Question: How is the property described in the document?
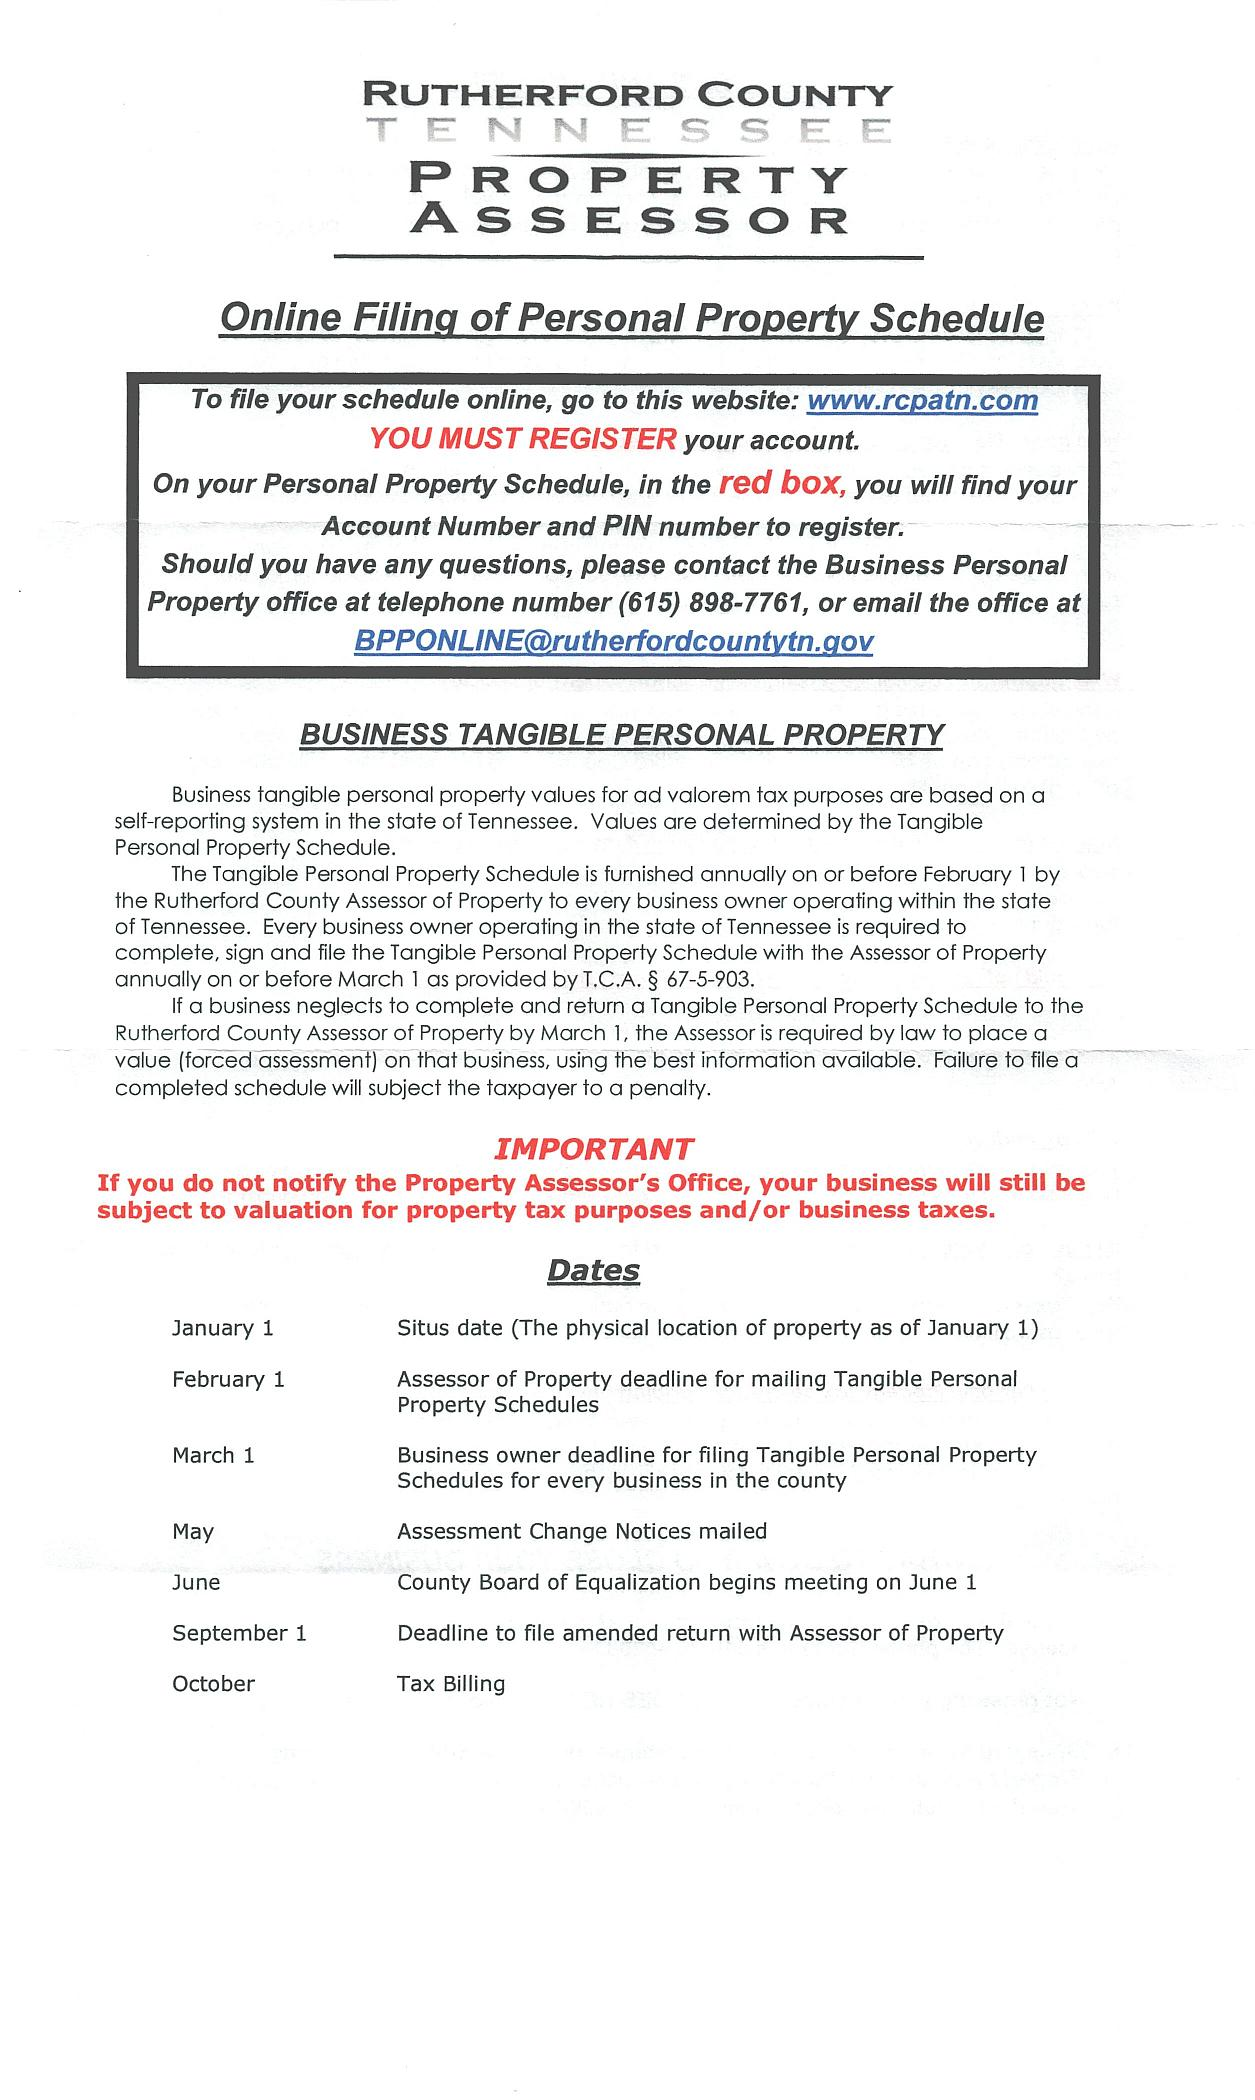
Answer: "Business Tangible Personal Property"